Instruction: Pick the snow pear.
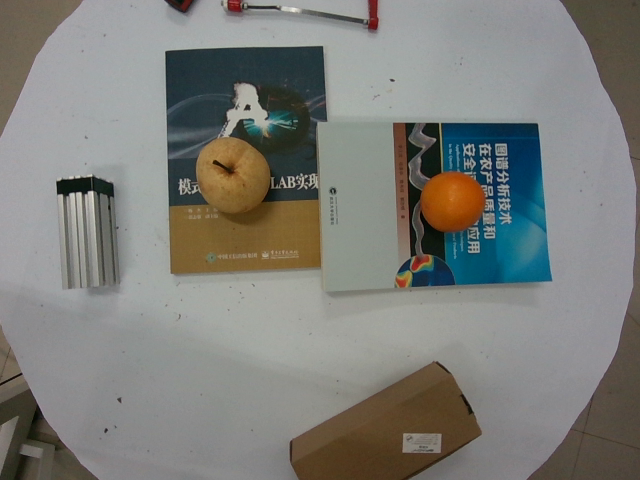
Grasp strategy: vertical